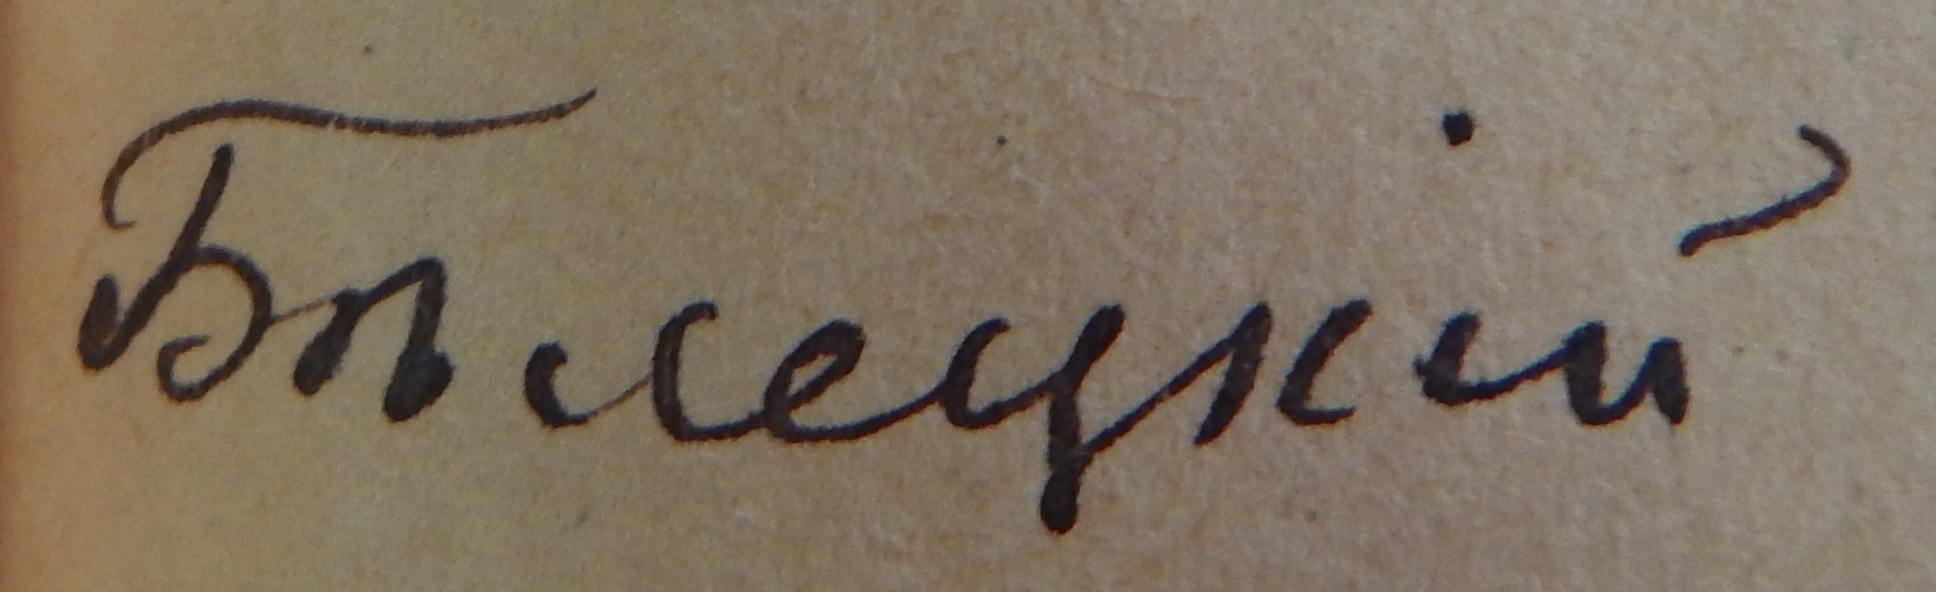
Signature of: oleksandr biletskyi